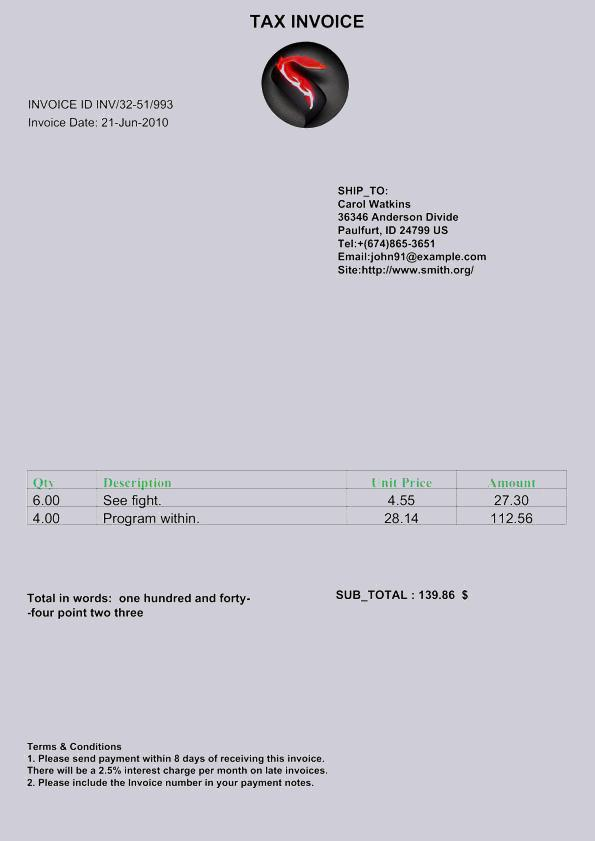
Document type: Invoice